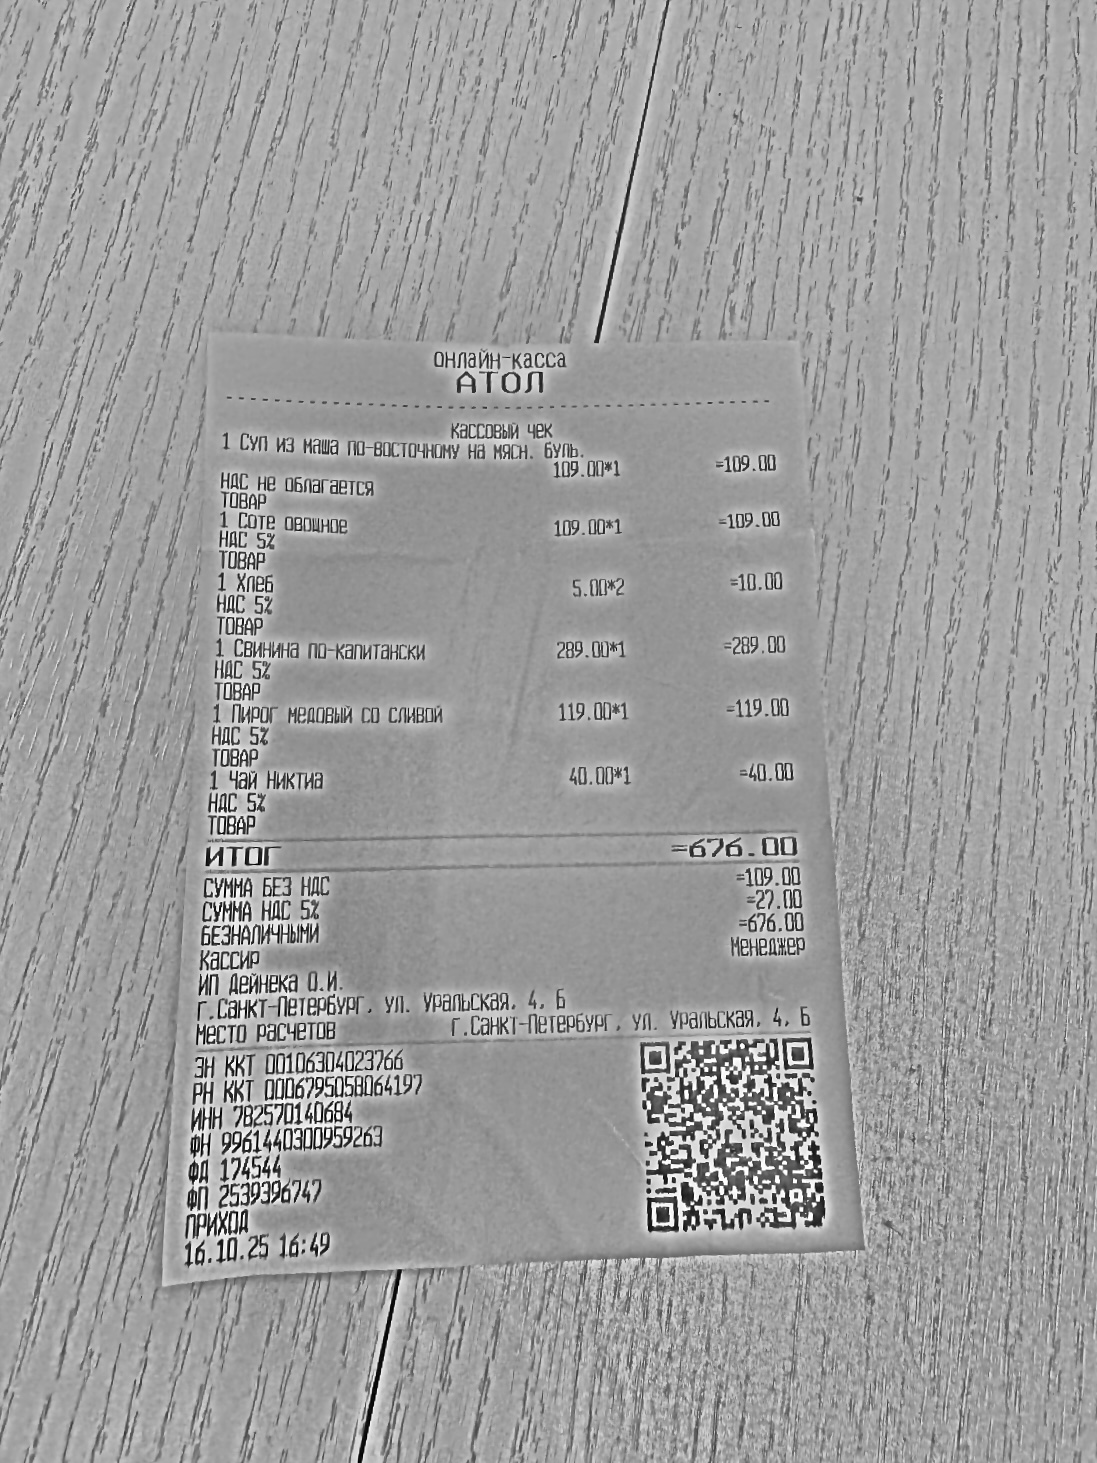
Продавец: ИП Дейнека О.И.
ИНН: 782570140684
Дата: 16.10.25
Товары: 1 Суп из маша по-восточному на мясн. буль.; 1 Соте овощное; 1 Хлеб; 1 Свинина по-капитански; 1 Пирог медовый со сливой; 1 Чай Никтиа
Количество: 1; 1; 2; 1; 1; 1
Цена: 109.00; 109.00; 5.00; 289.00; 119.00; 40.00
Сумма: 109.00; 109.00; 10.00; 289.00; 119.00; 40.00
Итого: 676.00